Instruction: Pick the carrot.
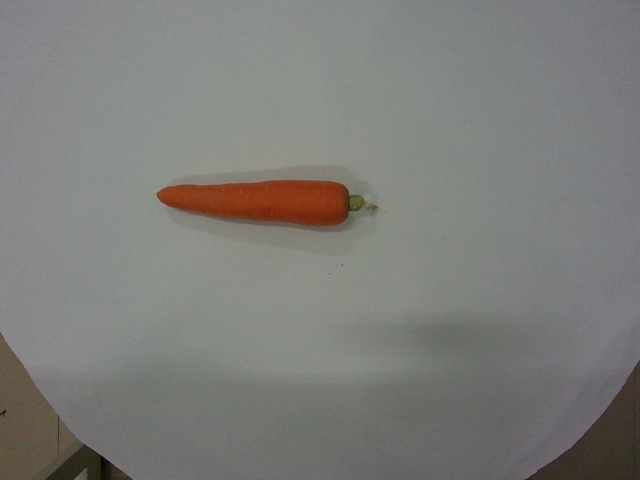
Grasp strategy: vertical